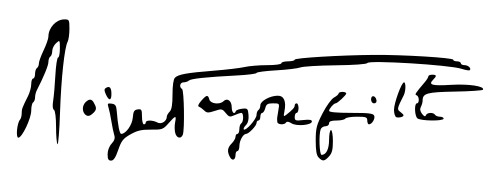
Signature of: roger peyrefitte